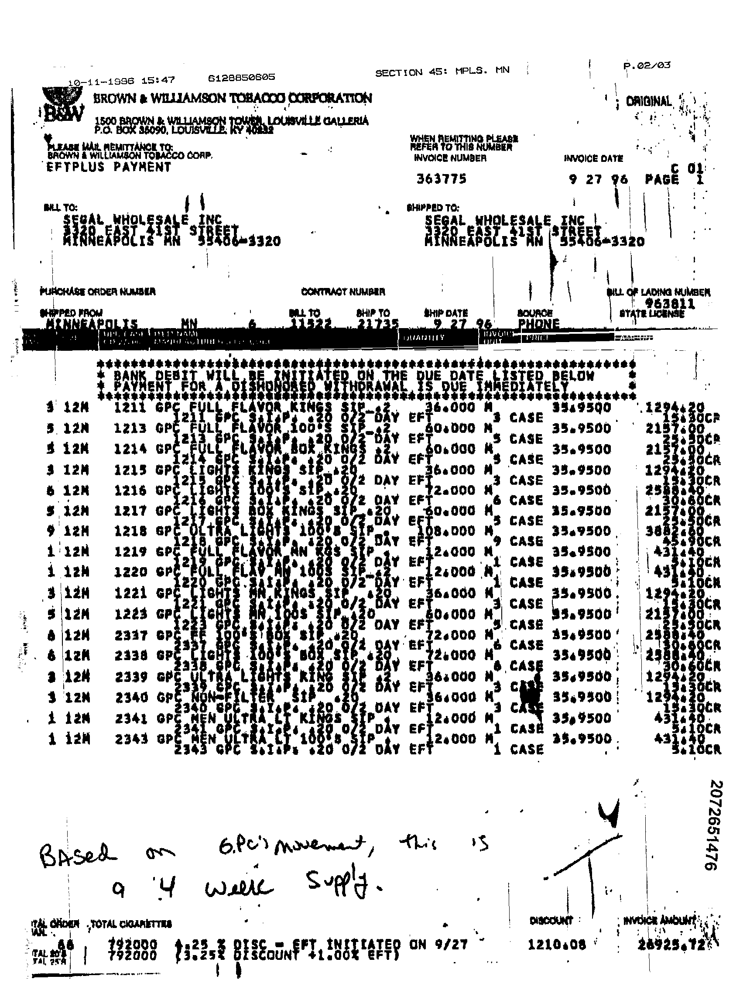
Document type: Invoice